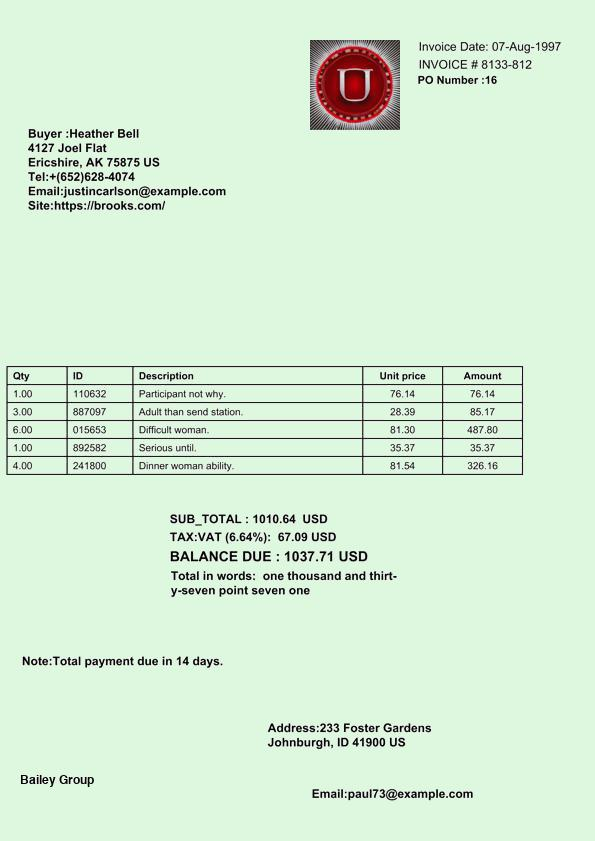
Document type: Invoice